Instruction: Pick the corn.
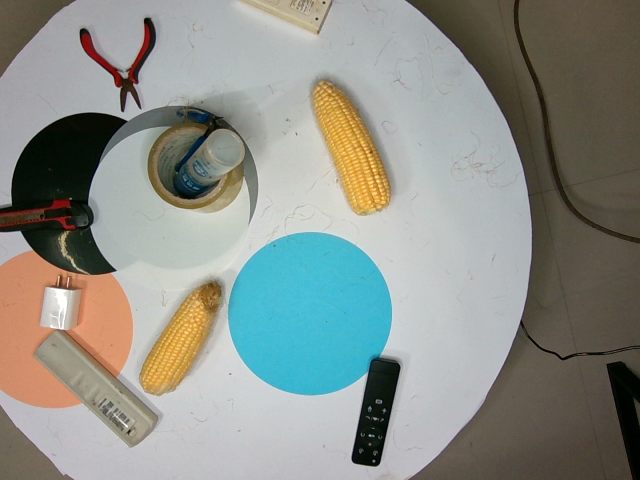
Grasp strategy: vertical